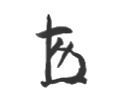
Signature of: kijūrō shidehara